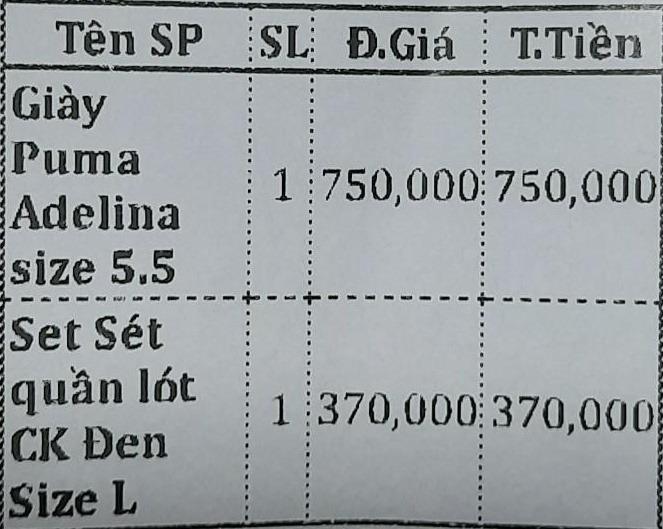
<table>
<tr>
<th>Tên SP</th>
<th>SL</th>
<th>Đ.Giá</th>
<th>T.Tiền</th>
</tr>
<tr>
<td>Giày Puma Adelina size 5.5</td>
<td>1</td>
<td>750,000</td>
<td>750,000</td>
</tr>
<tr>
<td>Set Sét quần lót CK Đen Size L</td>
<td>1</td>
<td>370,000</td>
<td>370,000</td>
</tr>
</table>